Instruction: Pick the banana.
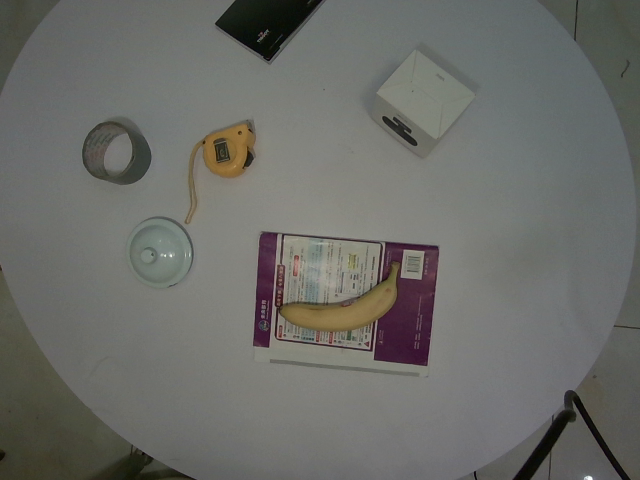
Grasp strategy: vertical